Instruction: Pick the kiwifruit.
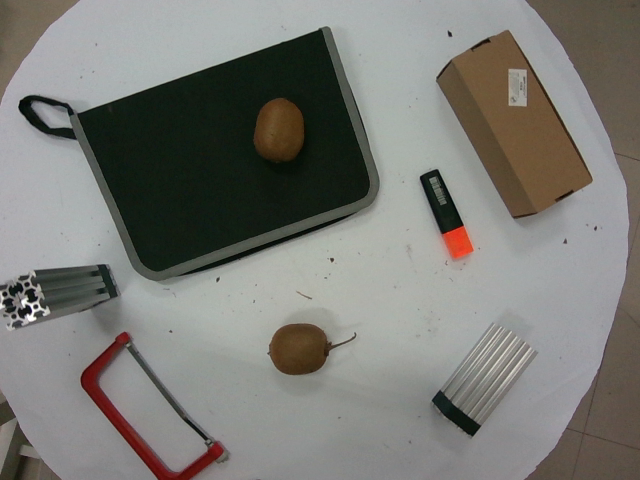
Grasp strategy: vertical